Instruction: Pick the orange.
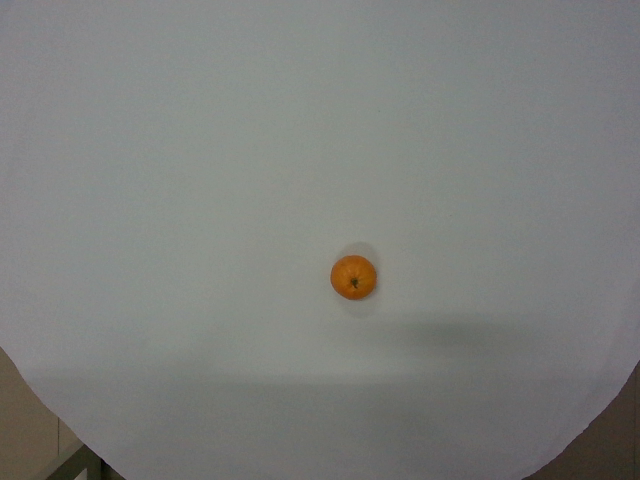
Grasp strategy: vertical